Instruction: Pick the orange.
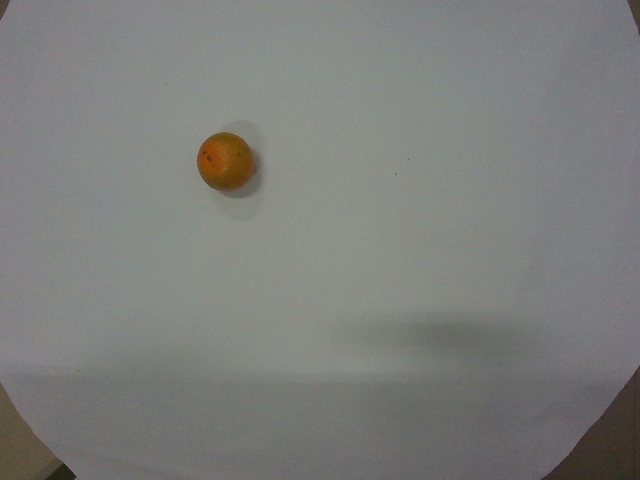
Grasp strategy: vertical